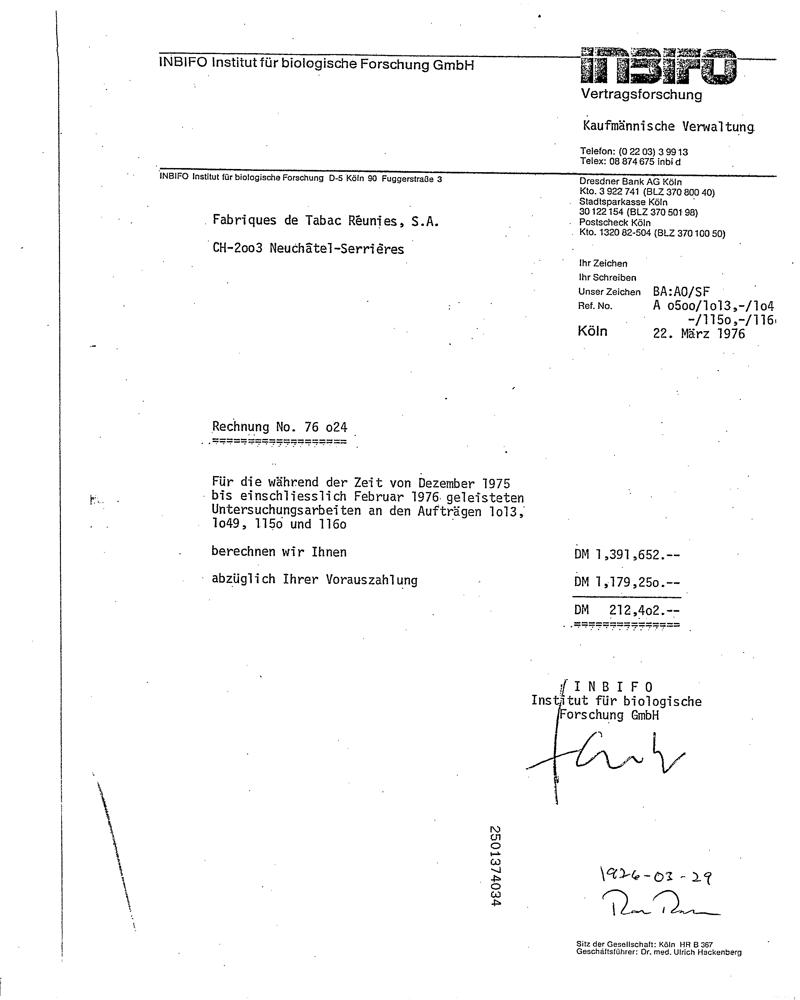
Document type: Invoice